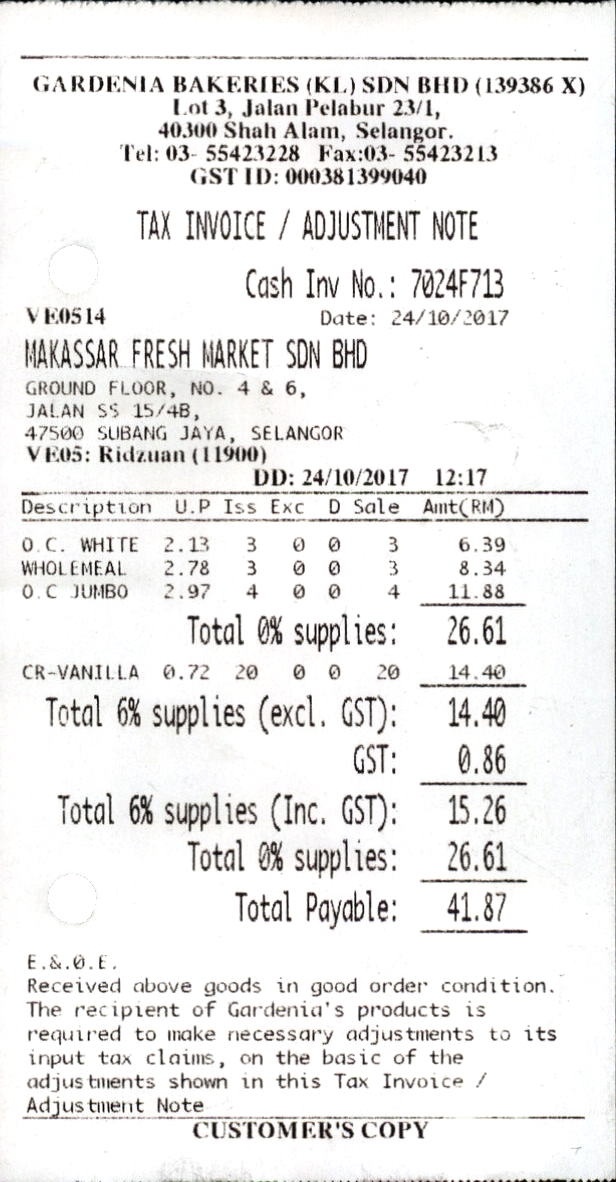
GARDENIA BAKERIES (KL) SDN BHD (139386 X)
LOT 3, JALAN PELABUR 23/1,
40300 SHAH ALAM, SELANGOR.
TEL: 03- 55423228
GST ID: 000381399040
TAX INVOICE / ADJUSTMENT NOTE
CASH INV NO.: 7024F713
VE0514
DATE: 24/10/2017
MAKASSAR FRESH MARKET SDN BHD
GROUND FLOOR, NO. 4 & 6,
JALAN SS 15/4B,
47500 SUBANG JAYA, SELANGOR
VE05: RIDZUAN (11900)
DD: 24/10/2017
DESCRIPTION
U.P
ISS
EXC
D
SALE
AMT(RM)
O.C. WHITE
2.13
3
0
0
3
6.39
WHOLEMEAL
2.78
3
0
0
3
8.34
O.C JUMBO
2.97
4
0
0
4
11.88
TOTAL 0% SUPPLIES:
26.61
CR-VANILLA
0.72
20
0
0
20
14.40
TOTAL 6% SUPPLIES (EXCL. GST):
14.40
GST:
0.86
TOTAL 6% SUPPLIES (INC. GST):
15.26
TOTAL 0% SUPPLIES:
26.61
TOTAL PAYABLE:
41.87
E.&.0.E.
RECEIVED ABOVE GOODS IN GOOD ORDER CONDITION.
THE RECIPIENT OF GARDENIA'S PRODUCTS IS
REQUIRED TO MAKE NECESSARY ADJUSTMENTS TO ITS
INPUT TAX CLAIMS, ON THE BASIC OF THE
ADJUSTMENTS SHOWN IN THIS TAX INVOICE /
ADJUSTMENT NOTE
CUSTOMER'S COPY
FAX:03- 55423213
12:17